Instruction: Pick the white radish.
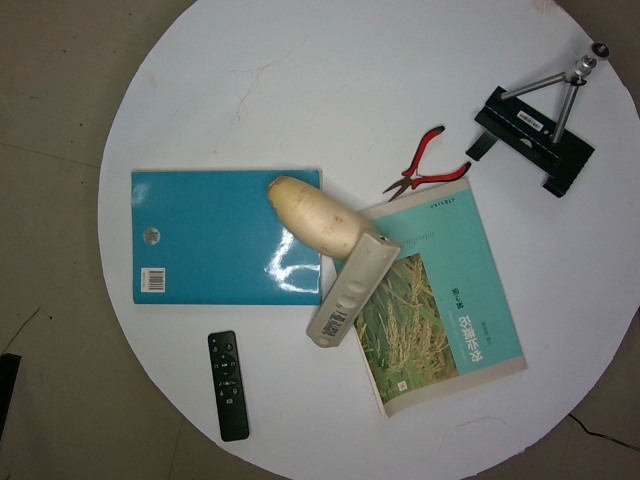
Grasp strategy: vertical